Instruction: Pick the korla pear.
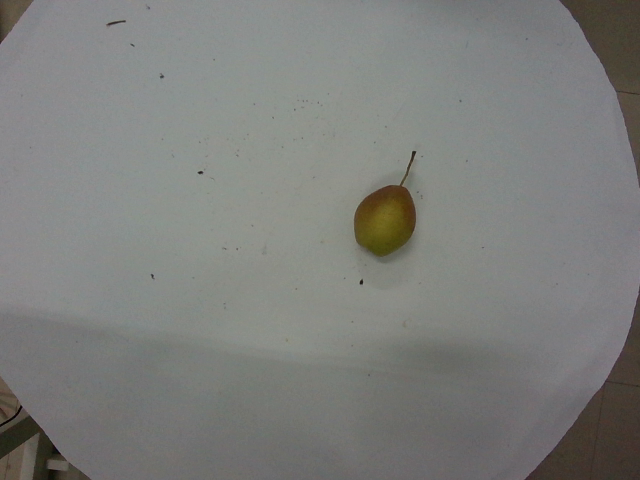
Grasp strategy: vertical